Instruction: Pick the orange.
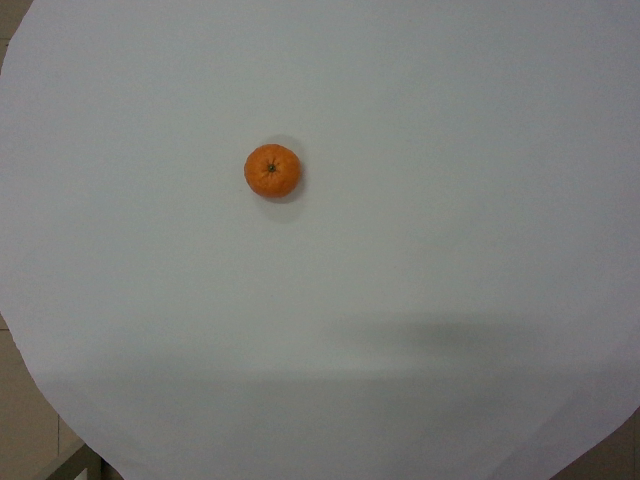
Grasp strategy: vertical